Question: What was observed in the imaging?
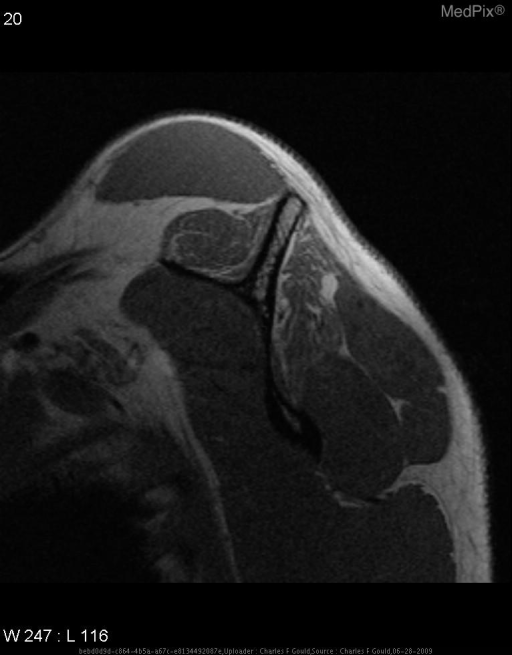
Answer: The imaging shows •  On T1 weighted imaging, moderate muscular body atrophy and fatty replacement within a single or multiple rotator cuff or shoulder muscles.  •  Abnormal increased increased T2 or STIR signal will also be seen in these affected muscles. Atrophy and fatty replacement involving the supraspinatous and infraspinatous muscles..